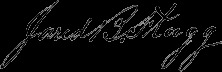
Signature of: jared bradley flagg